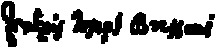
Signature of: françois joseph bressani